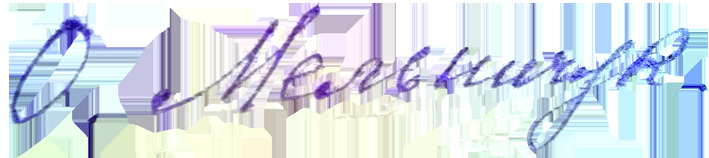
Signature of: olena maksymivna melnychuk